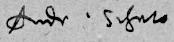
Signature of: andreas schato